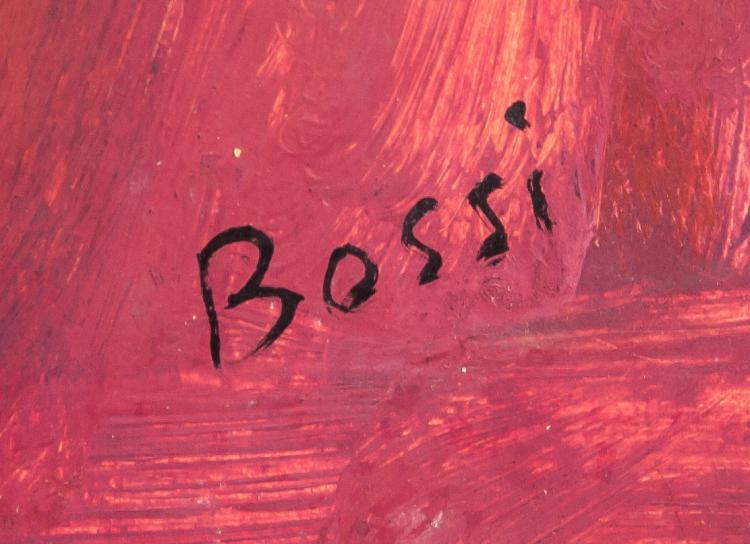
Signature of: erma bossi